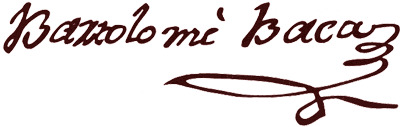
Signature of: bartolomé baca